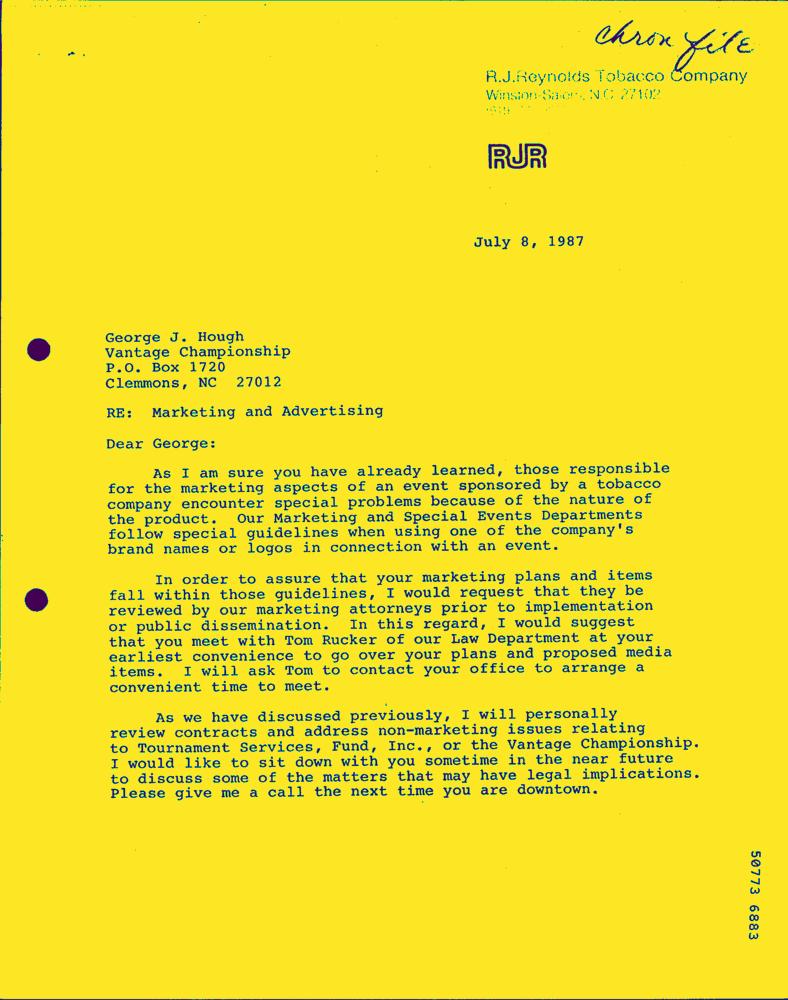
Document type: Letter-Doc